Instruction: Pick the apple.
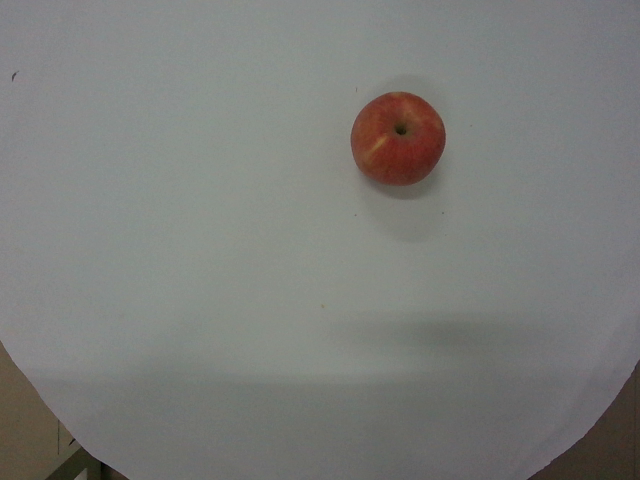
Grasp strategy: vertical